Question: How does the patient history play a role?
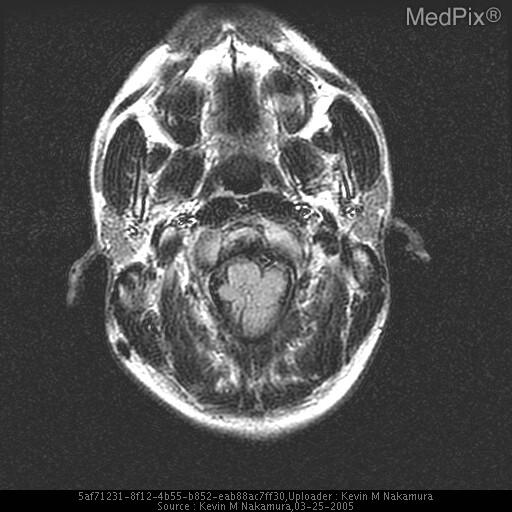
Answer: The patient's history of 26 y.o. man with history of previous myelomeningocele repair. MRI requested to reassess anatomy. is key in understanding the case.